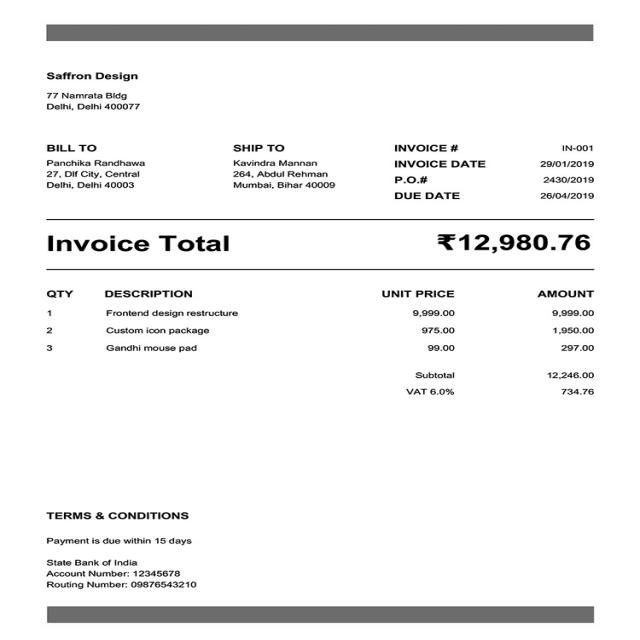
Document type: Invoice